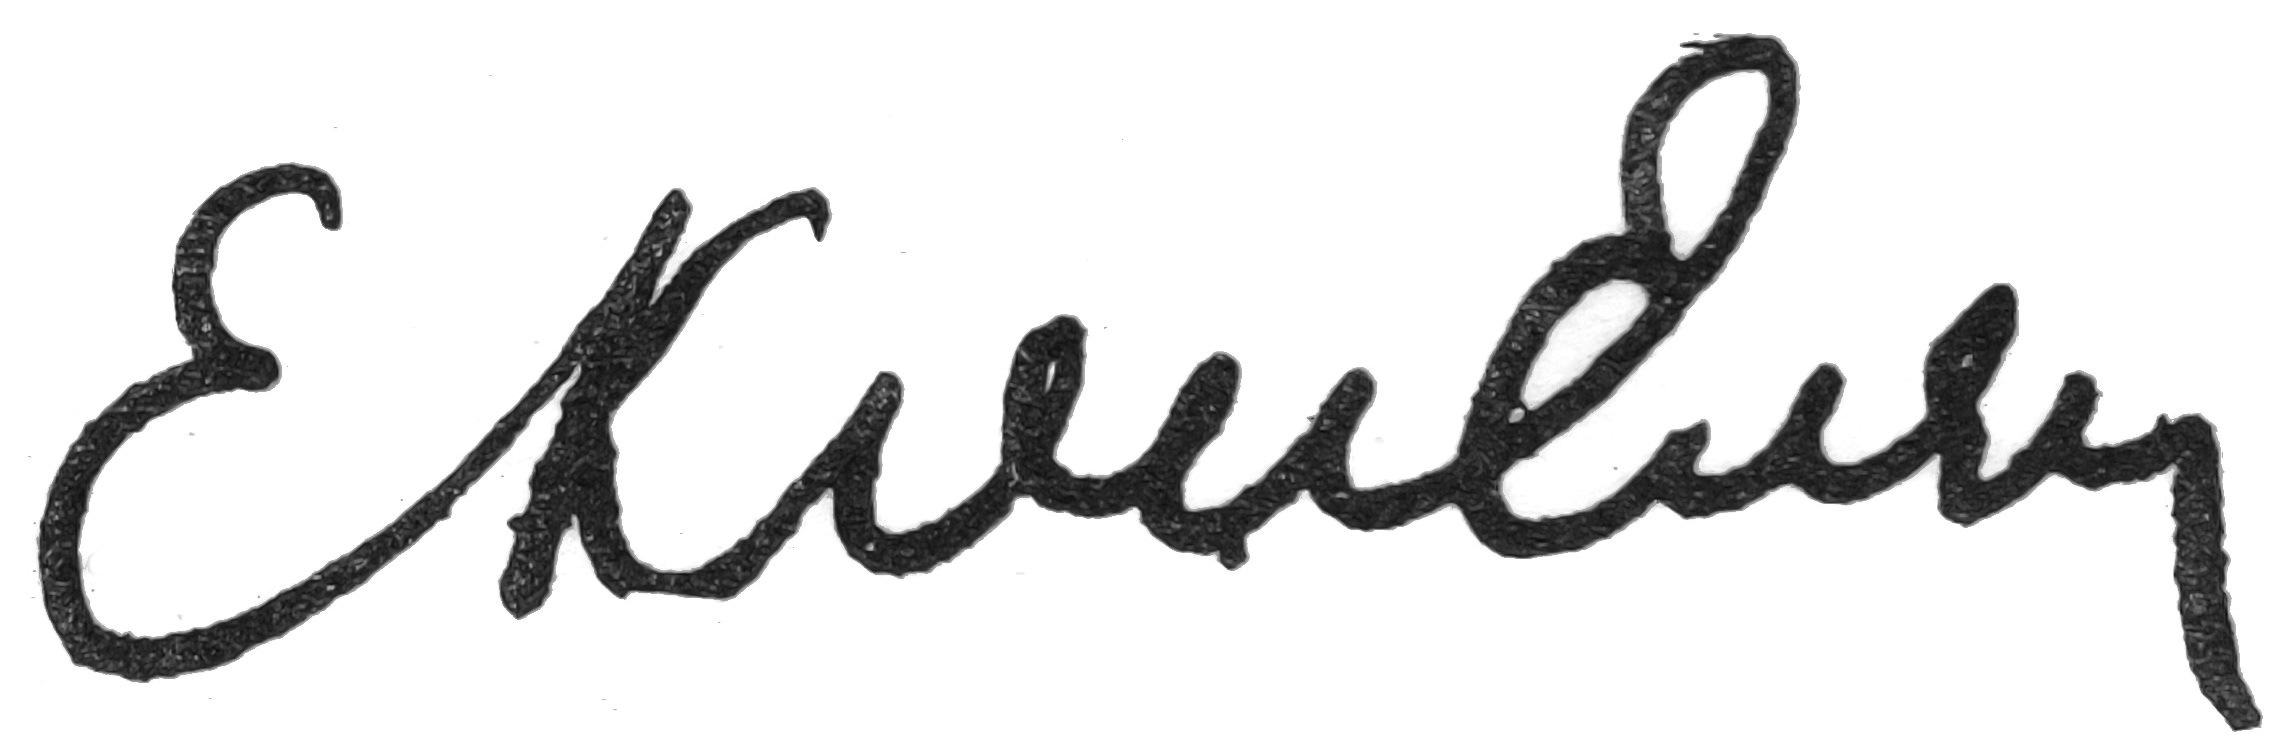
Signature of: yefim kopelyan